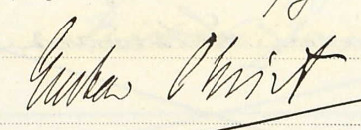
Signature of: q135684320